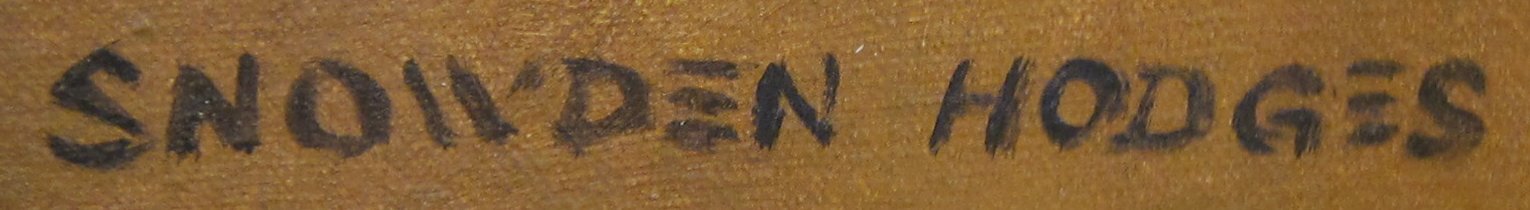
Signature of: snowden hodges